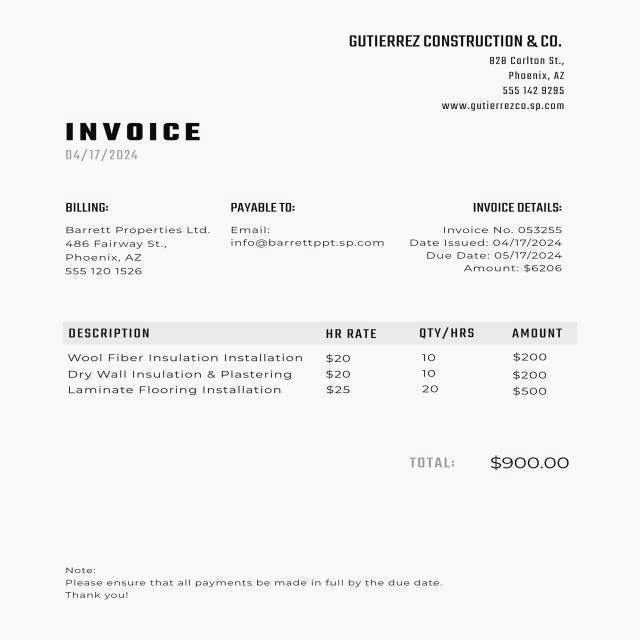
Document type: Invoice